Question: Describe the condition in detail:
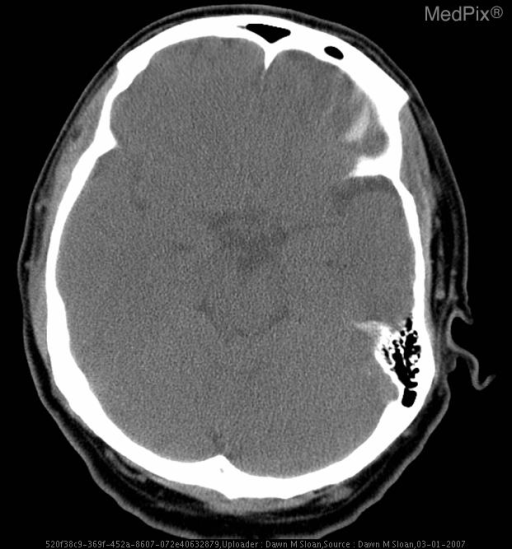
Answer: The disease is discussed as: Posterior Inferior Cerebellar Artery Infarction

The posterior inferior cerebellar artery (PICA) territory includes all of the posteroinferior cerebellum, the ipsilateral cerebellar tonsil, and the ipsilateral inferior vermis.  The PICA also frequently supplies the posterolateral medulla and infarction in this location results in the lateral medullary syndrome or the so-called Wallenberg syndrome.  The clinical manifestations and structures affected in Wallenberg's syndrome include:

Ipsilaterally:
-preganglionic Horner syndrome (descending reticulospinal tracts to cord sympathetics)
-ataxia (cerebellum, inferior peduncle)
-facial pain, numbness, impaired sensation (CN V nucleus, spinal tract)
-dysphagia, hoarseness, diminished gag reflex (CN's IX and X)
-diminished taste (CN IX nucleus and solitary tract)
-vertigo, nausea, vomiting (vestibular nuclei and connections)
-nystagmus, diplopia, oscillopsia (restiform body, inferior and medial vestibular nuclei)
-hiccups

Contralaterally:
-numbness, decreased pain and temperature in trunk and extremities (spinothalamic tract)

The variability in vascular supply of the cerebellum and medulla is reflected by PICA infarcts.  Sometimes a PICA infarct produces the classic Wallenberg syndrome described above while others may spare the medulla.  Single PICA branch occlusions can affect a very small area.